Question: What is the date of the hearing as scheduled in the document?
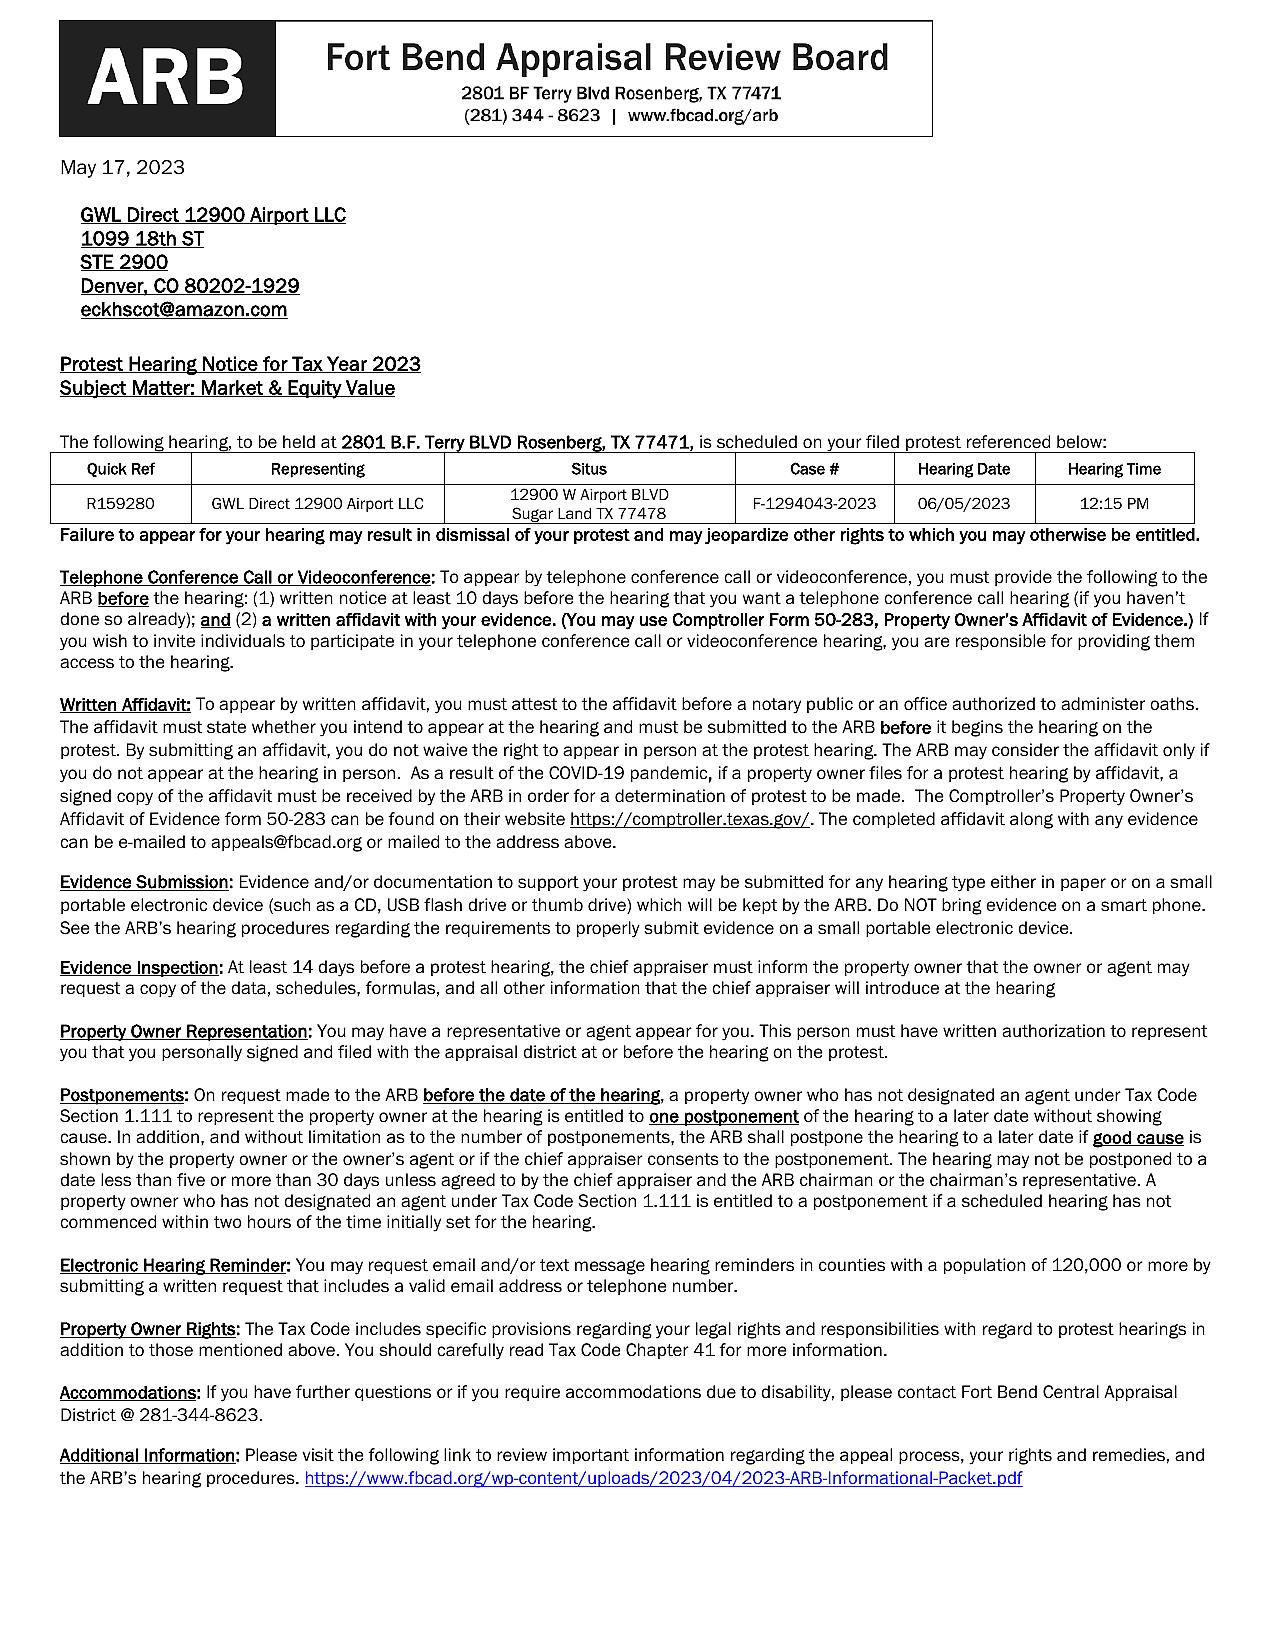
Answer: "6/5/23"